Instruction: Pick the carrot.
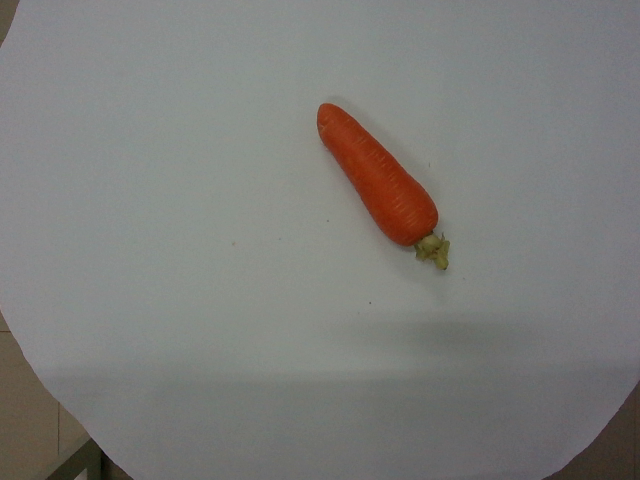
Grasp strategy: vertical